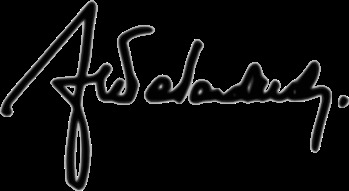
Signature of: jorgovanka tabaković